Question: How is the history relevant to the case?
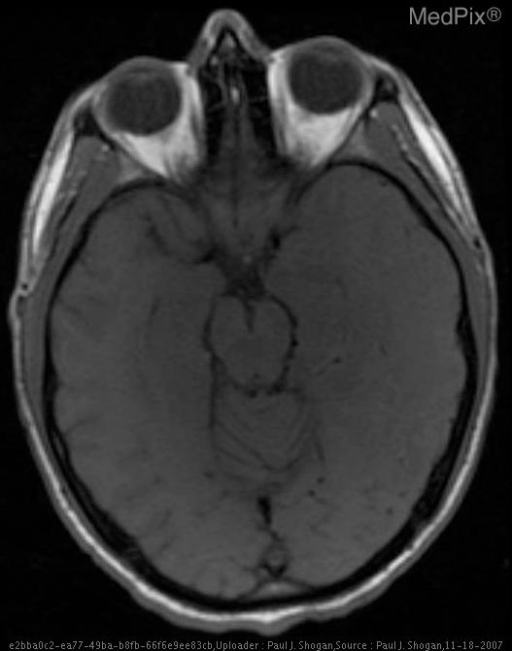
Answer: The patient's history of 21 yo male presenting with fever, new onset of aphasia, and one episode of loss of consciousness. is key in understanding the case.